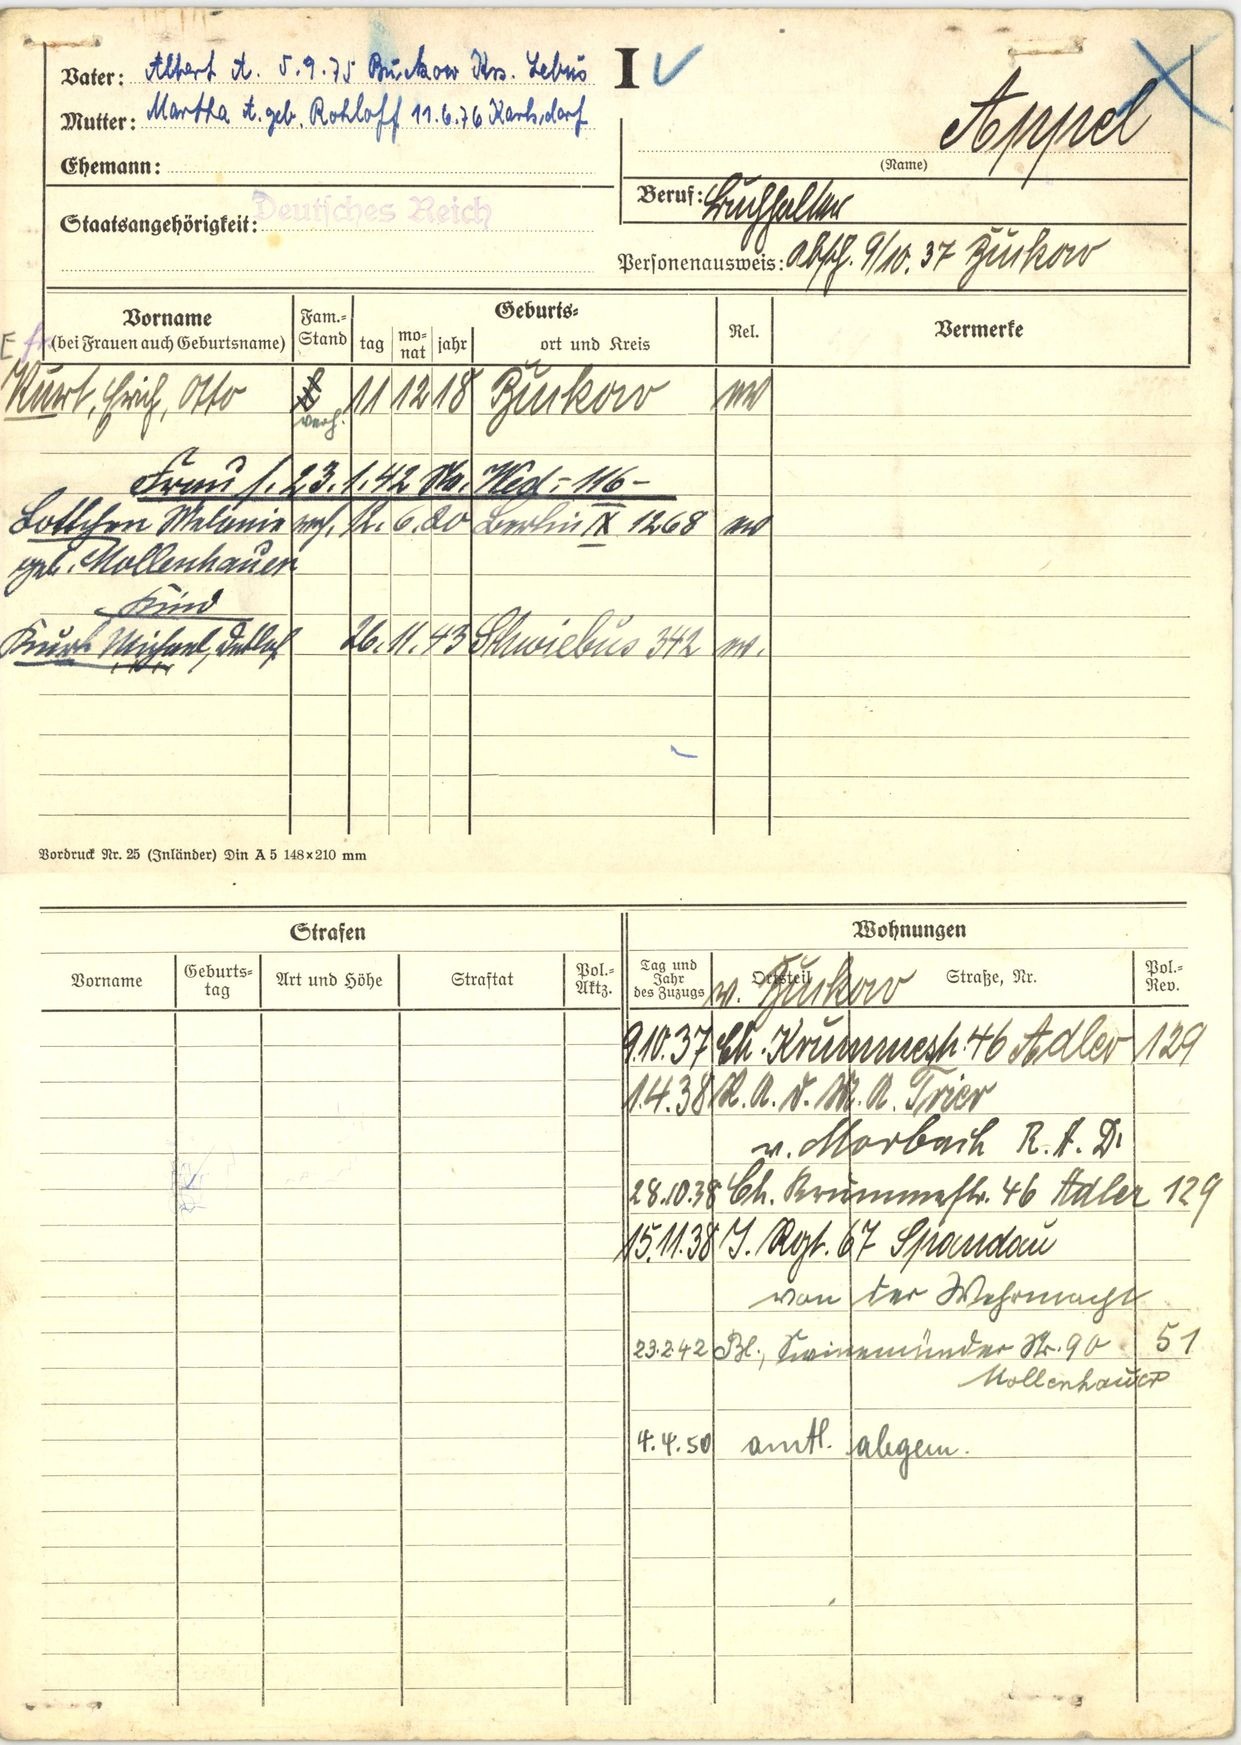
Appel